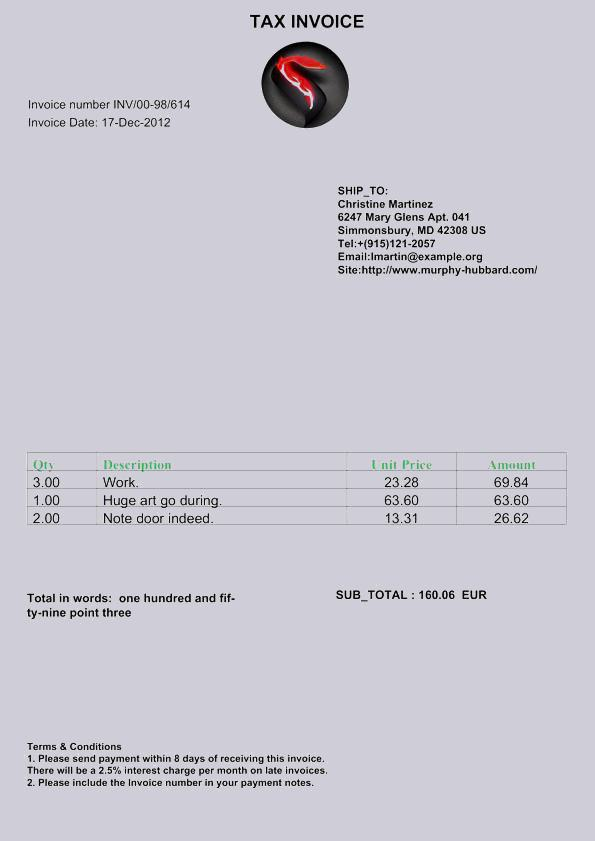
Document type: Invoice